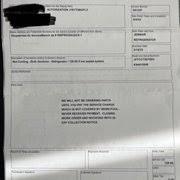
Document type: Invoice